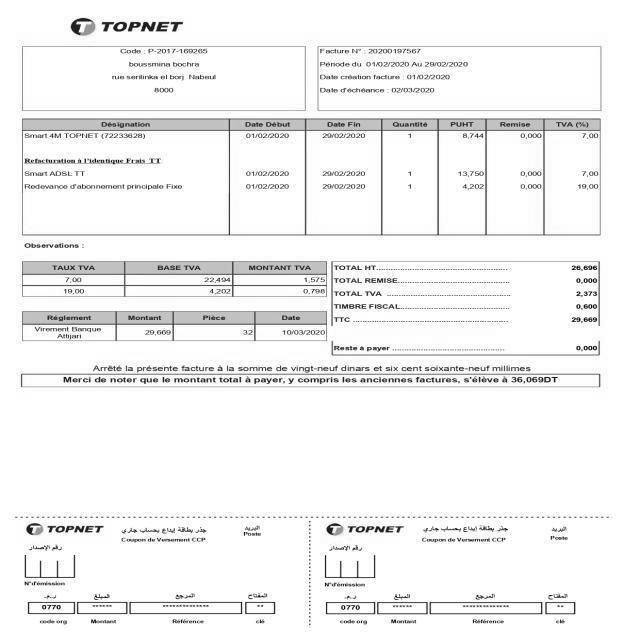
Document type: Invoice